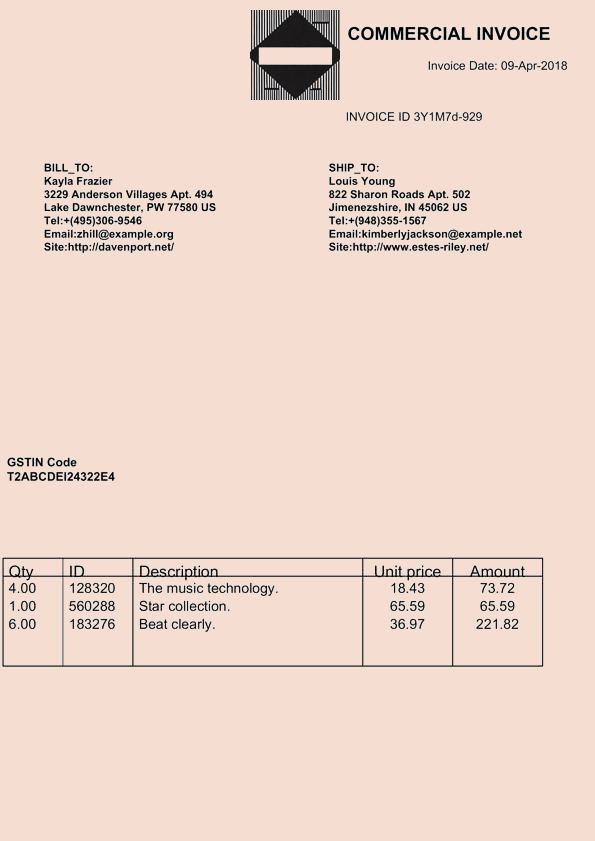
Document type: Invoice